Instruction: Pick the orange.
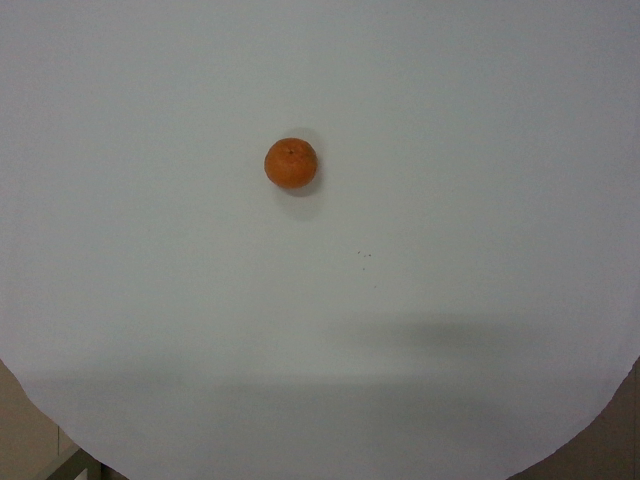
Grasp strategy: vertical